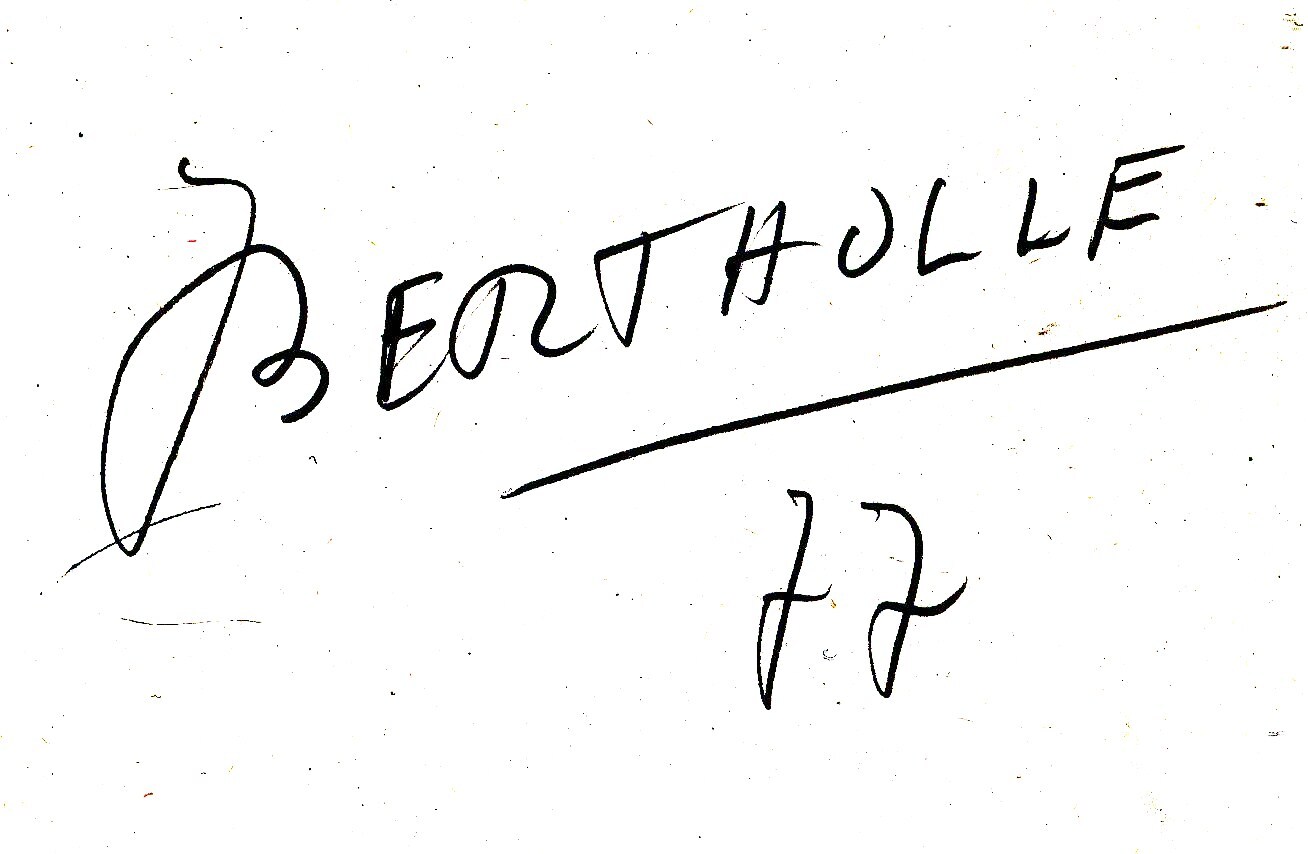
Signature of: jean bertholle